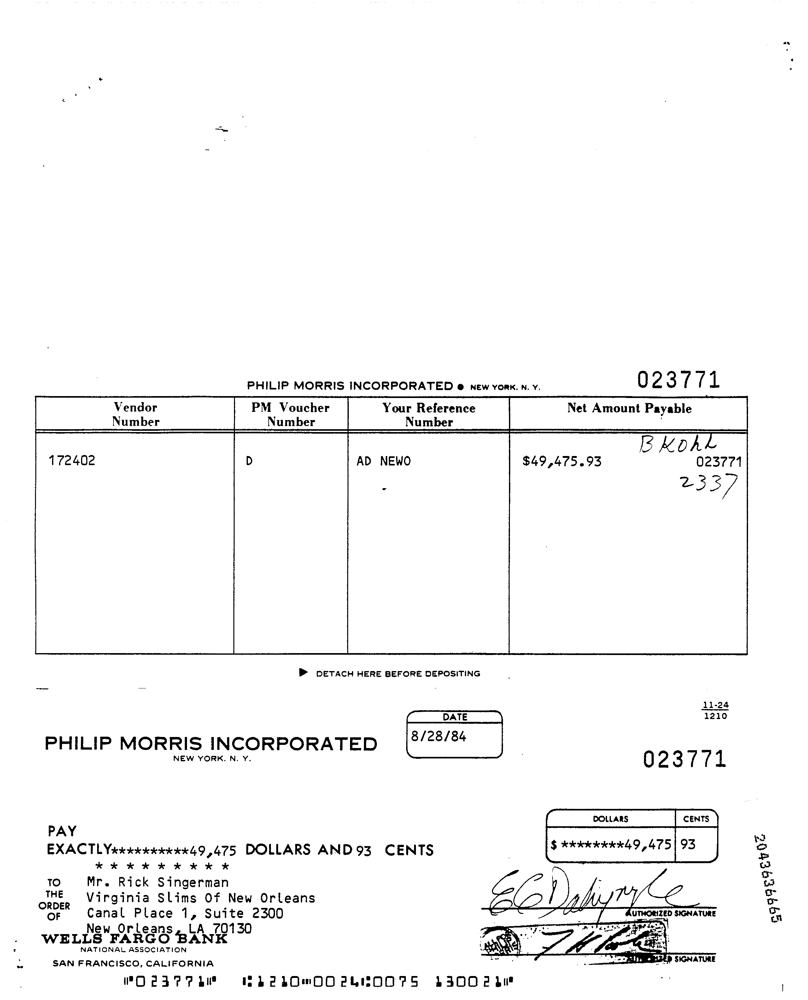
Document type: Invoice